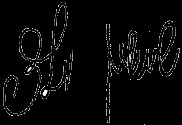
Signature of: shimshon meltzer